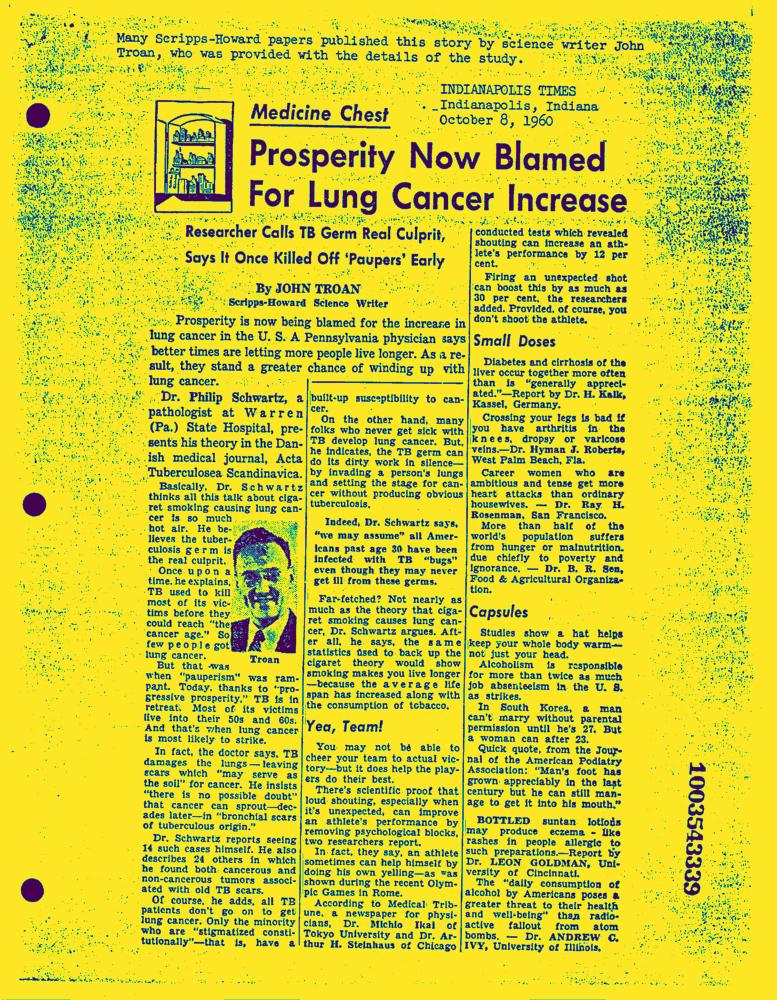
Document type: News-Article